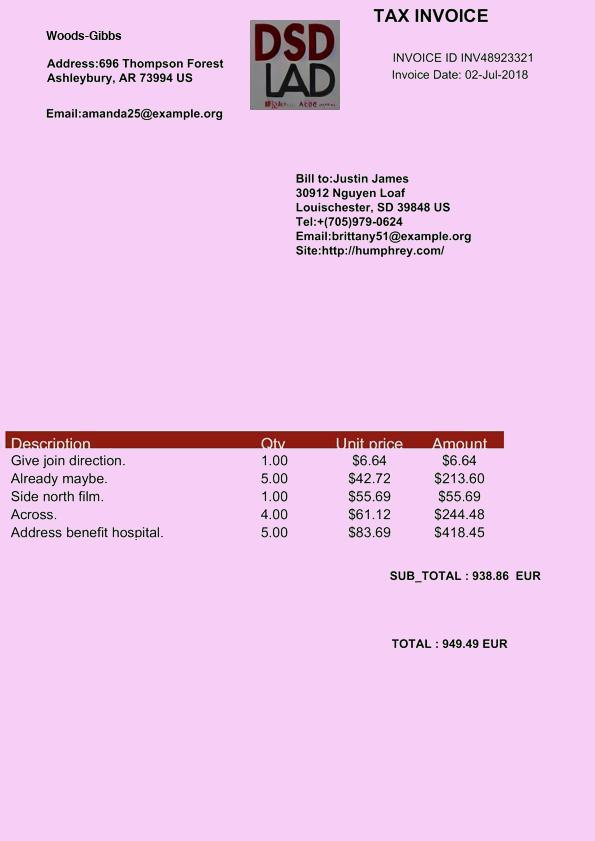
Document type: Invoice